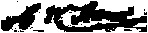
Signature of: george adair